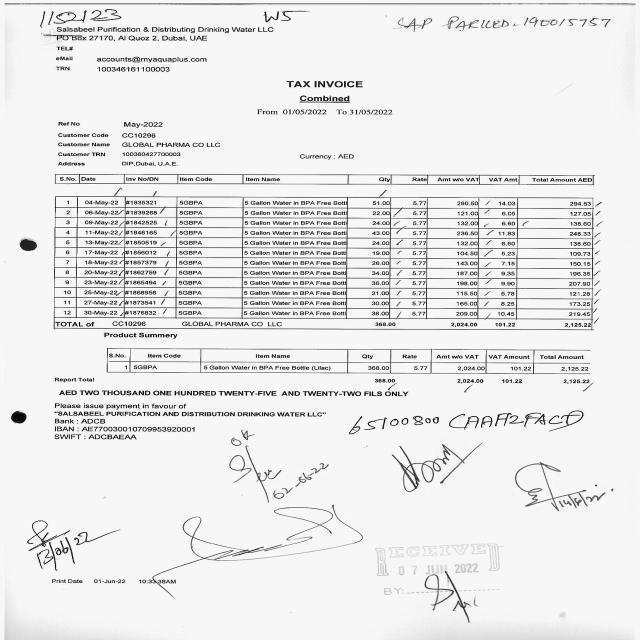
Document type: Invoice